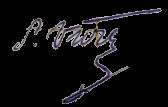
Signature of: samad vurgun